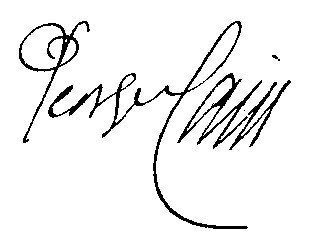
Signature of: georges cain